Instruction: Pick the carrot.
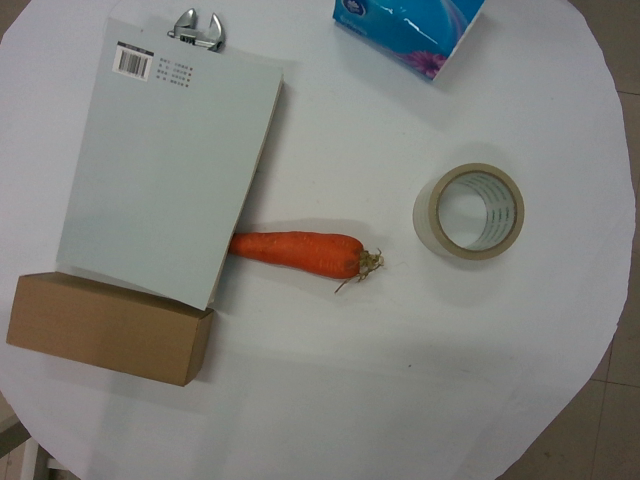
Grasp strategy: vertical